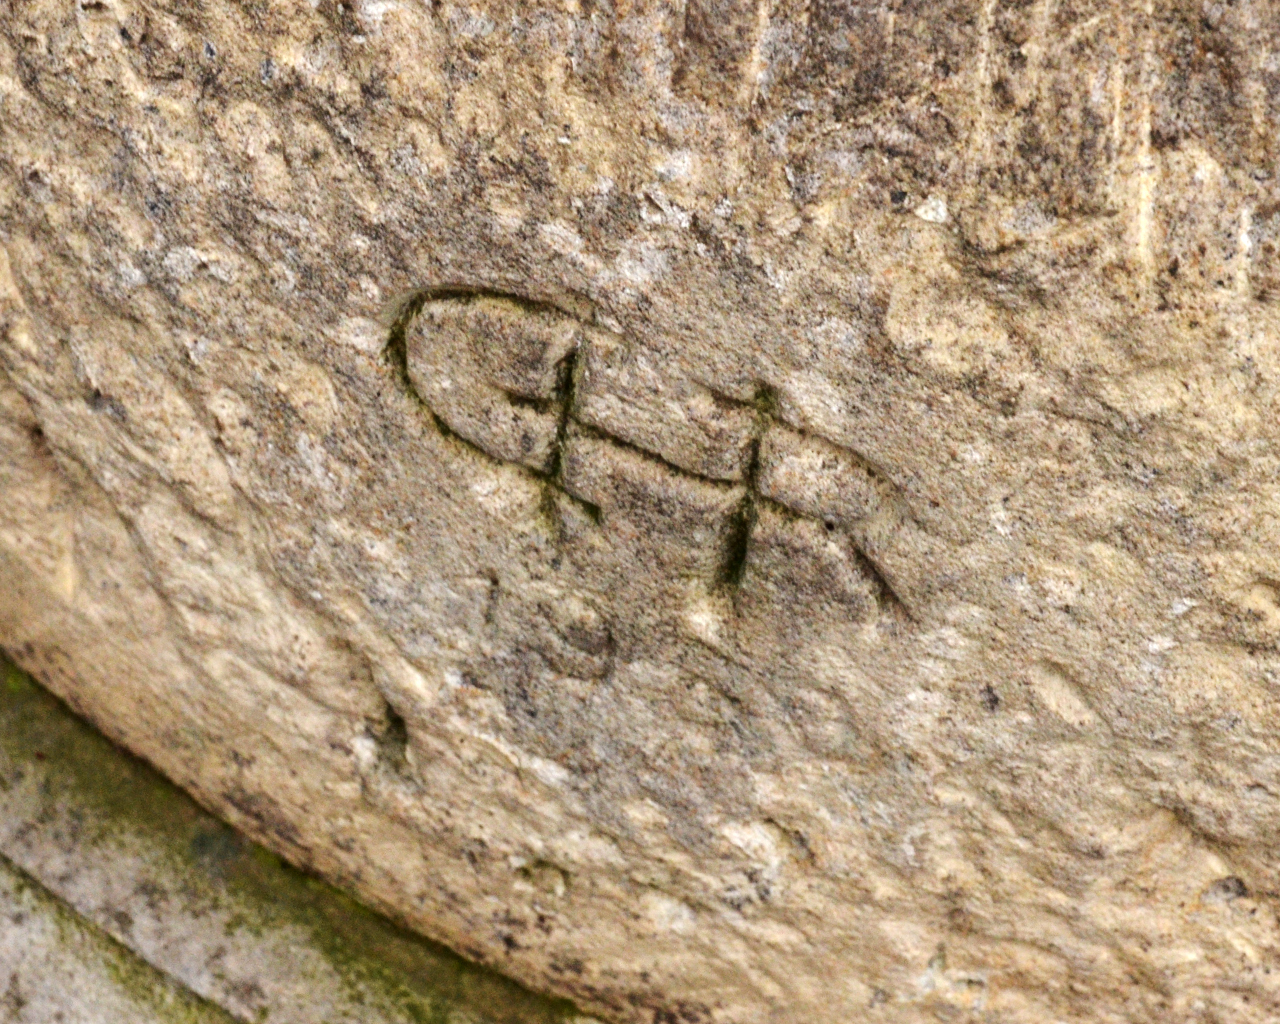
Signature of: rudolf chorý